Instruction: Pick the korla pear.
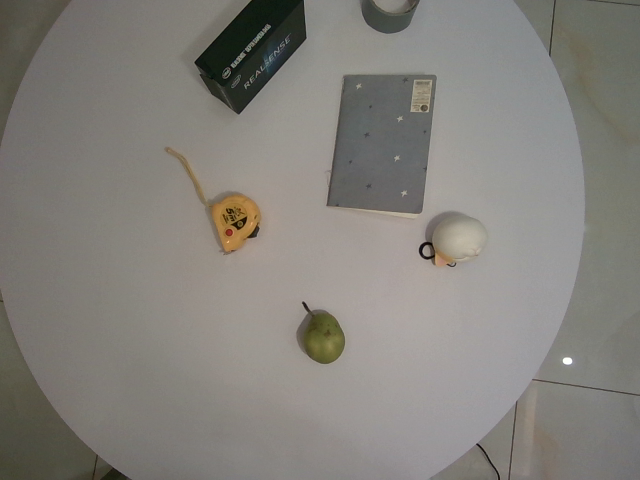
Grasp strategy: vertical